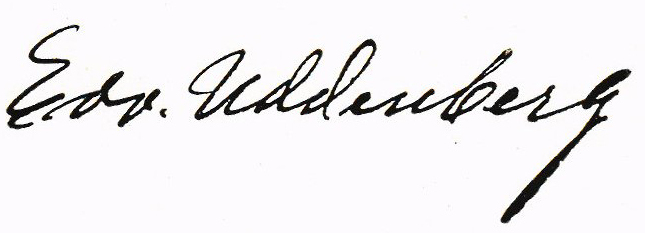
Signature of: edvard uddenberg